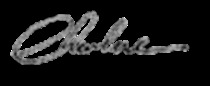
Signature of: charlene princess of monaco